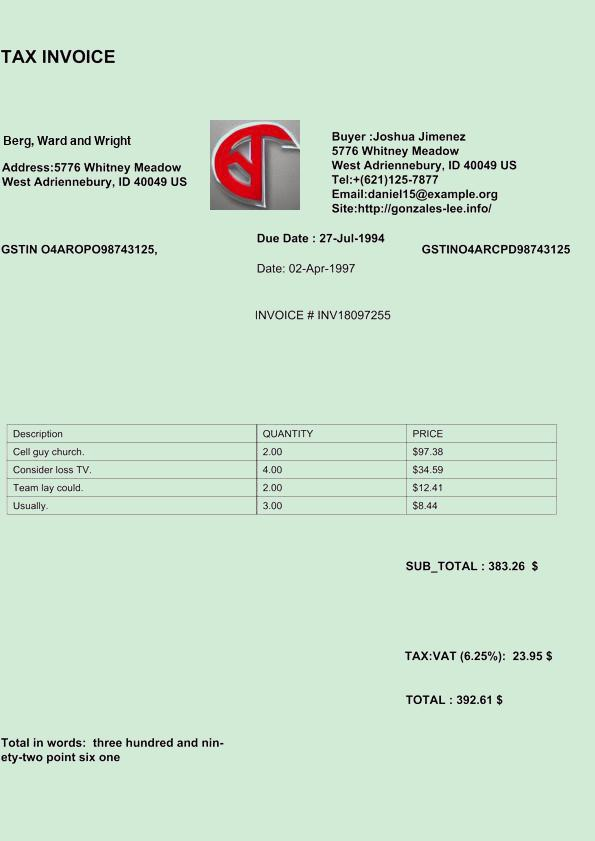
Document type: Invoice